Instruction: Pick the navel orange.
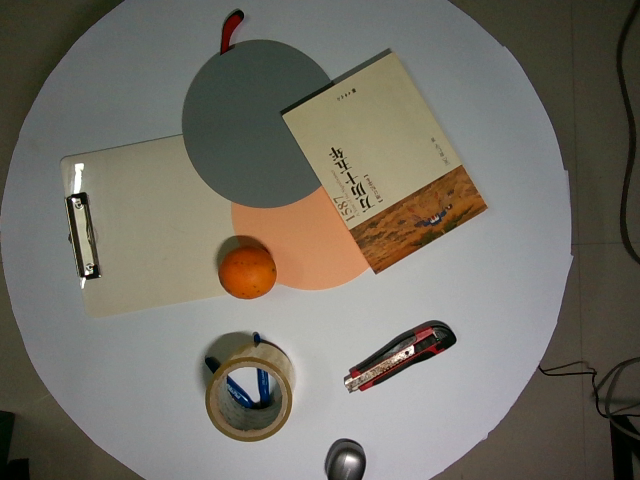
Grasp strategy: vertical